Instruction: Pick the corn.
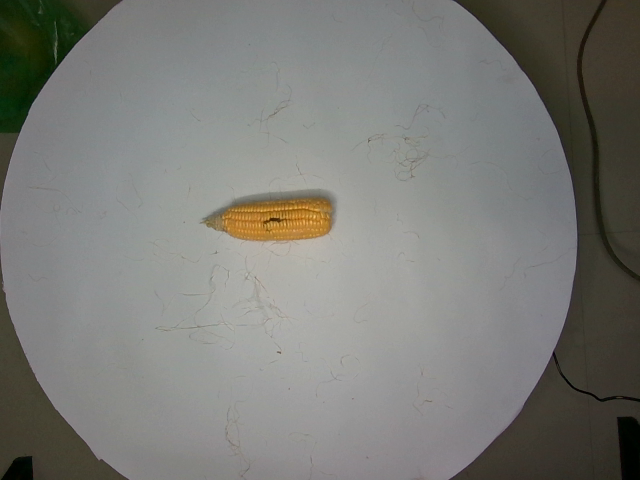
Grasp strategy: vertical